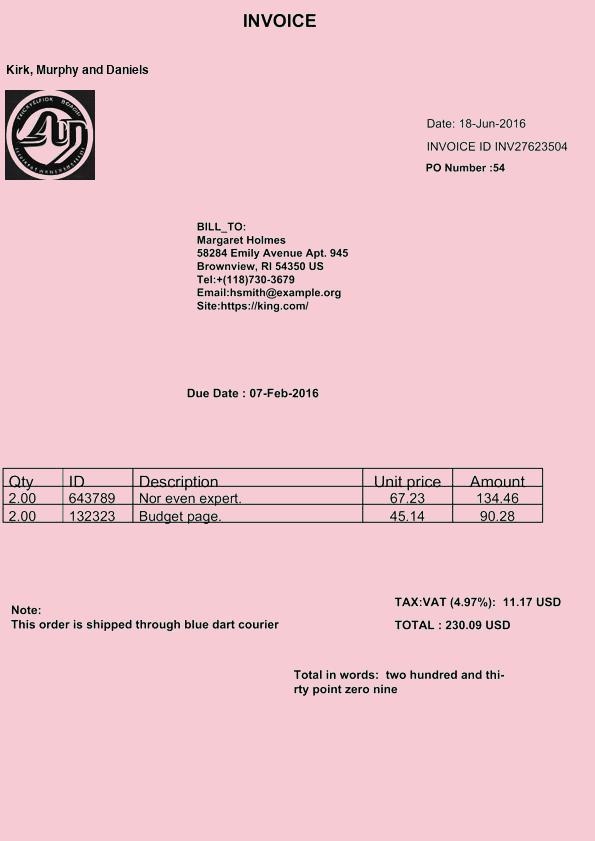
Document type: Invoice